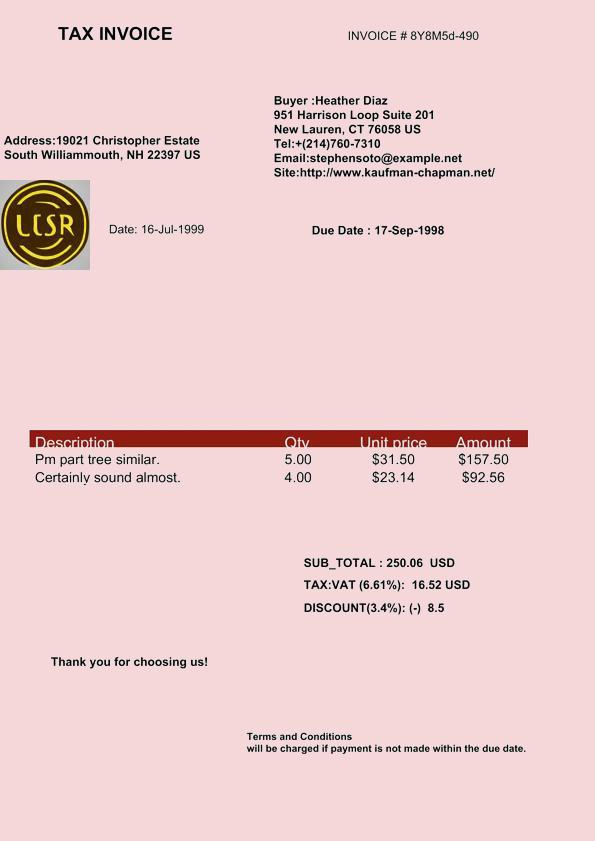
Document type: Invoice